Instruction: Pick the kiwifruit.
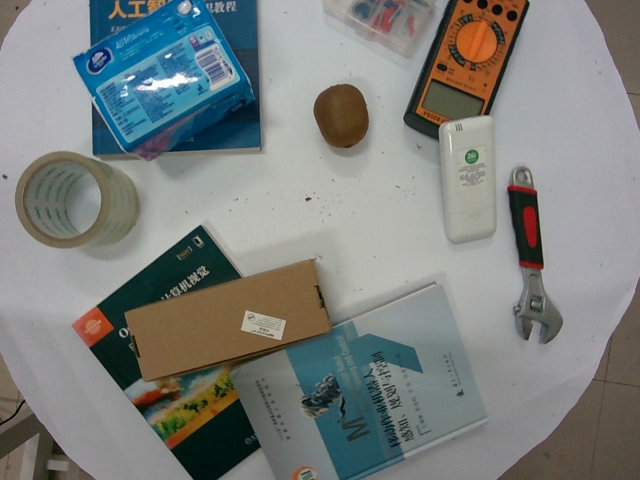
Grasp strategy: vertical